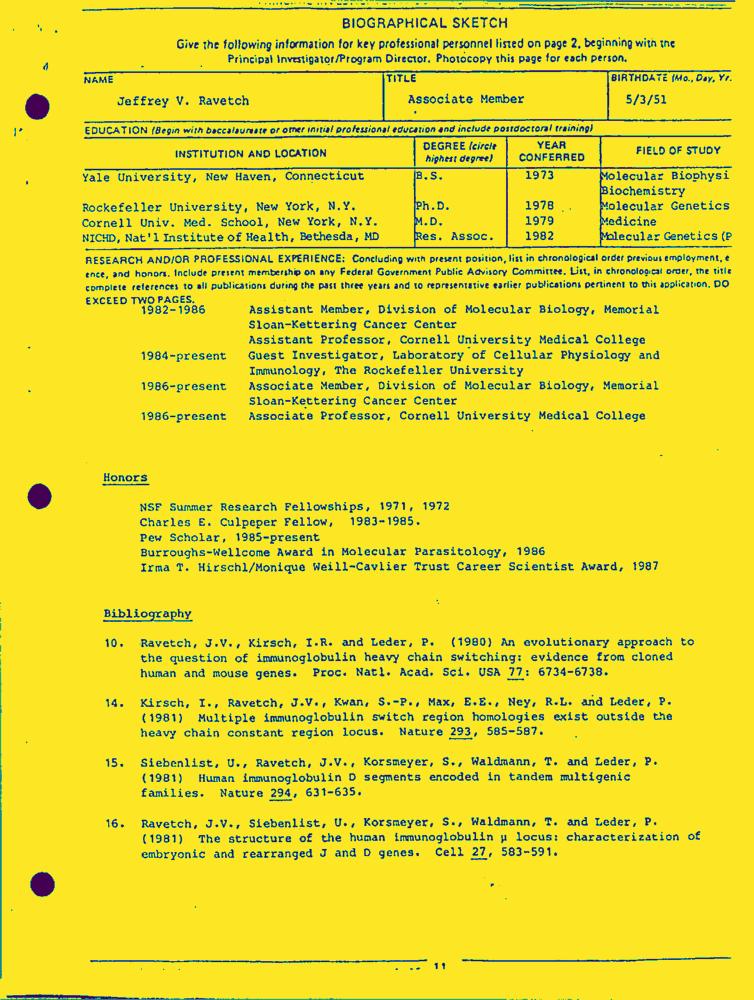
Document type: Resume-Doc